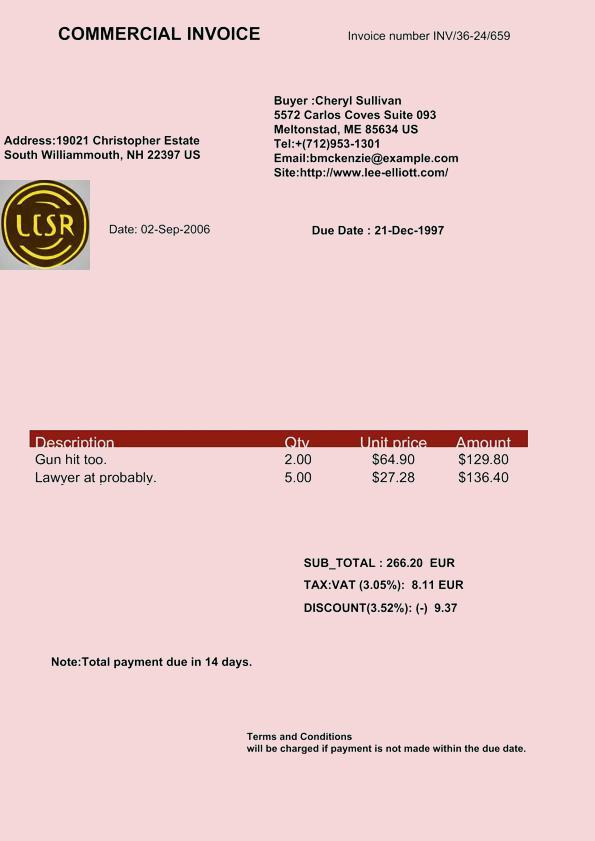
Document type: Invoice